Question: What is the filing due date as per the document?
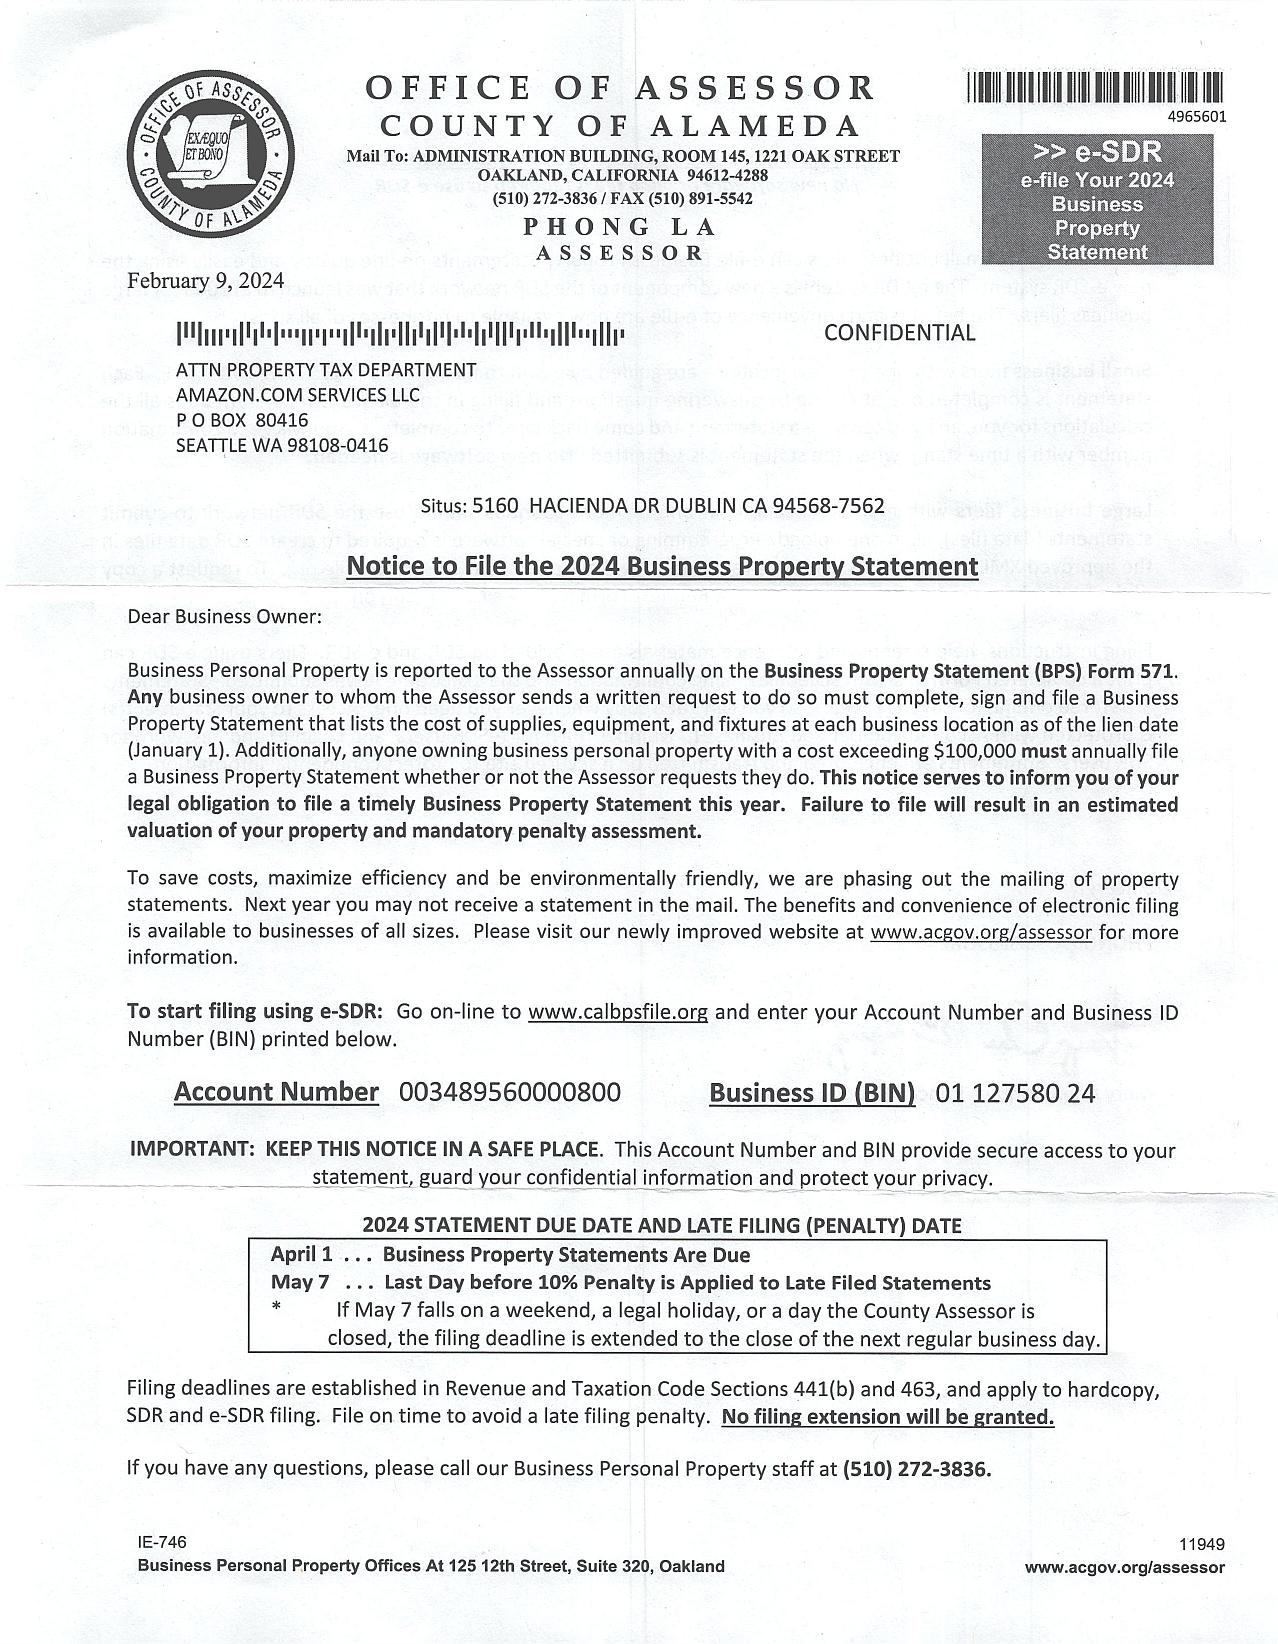
Answer: "April 1 ..."